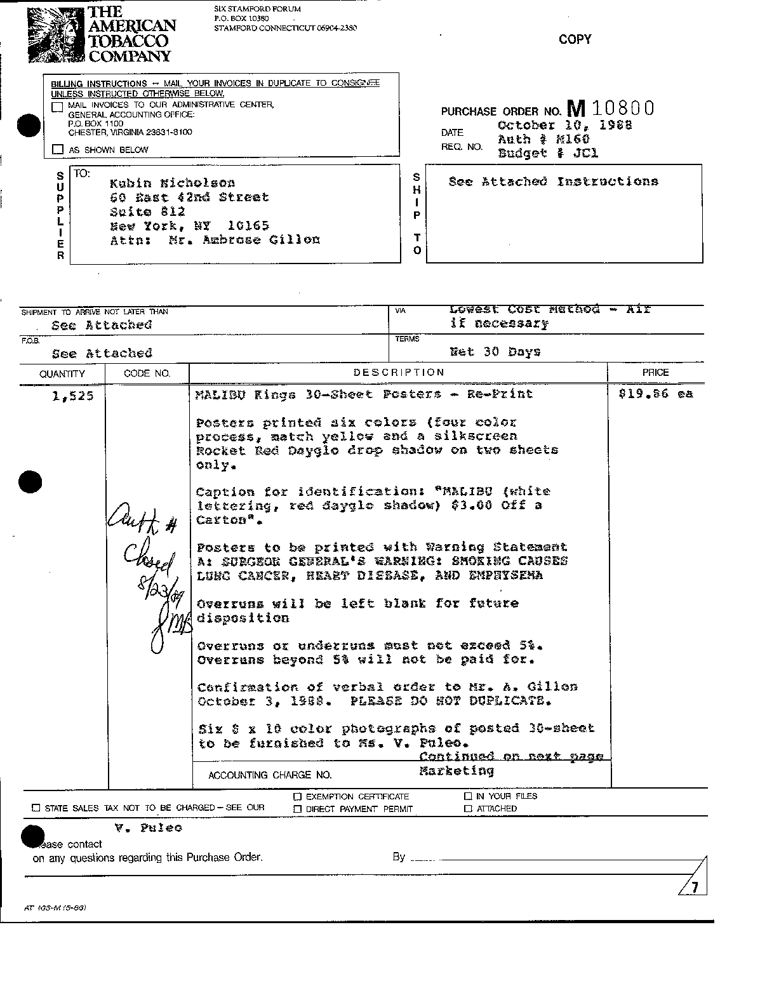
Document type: Invoice